Question: What is the suspected problem?
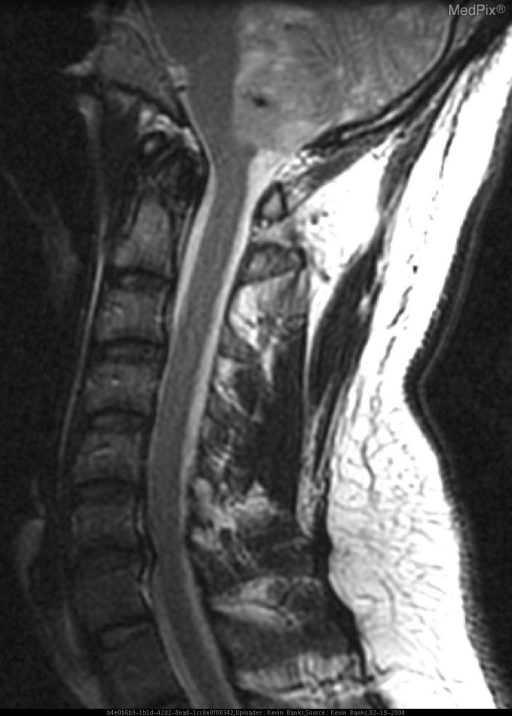
Answer: The findings suggest MRI of the cervical spine and with subsequent CE brain MR demonstrate a lobulated mass within the posterior fossa. The lesion appears to originate in the fourth ventricle and is centered on the midline. The tumor is isointense to gray matter on T1 and mixed iso/hypointense on T2 weighted images. There are scant areas of T1&T2 hypodensity seen which are representative of calcifications or flow voids. There is scattered enhancement with contrast administration.. Sagittal T2WI of the cervical spine demonstrates a multilobulated mass in the inferior aspect of the fourth ventricle. The lesion is of mixed iso/hypointensity when compared to gray matter. There are some small areas of low signal intensity suggestive of calcifications.. The patient might have a history of A 32 year-old male presented to his primary care provider with unremitting neck pain. He denied any history of trauma. The patient was unresponsive to conservative therapy and plain-film radiographic evaluation was negative. Patient was subsequently referred for a cervical spine MR for further evaluation..